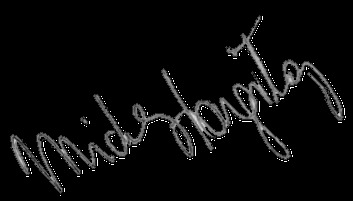
Signature of: mickey hargitay